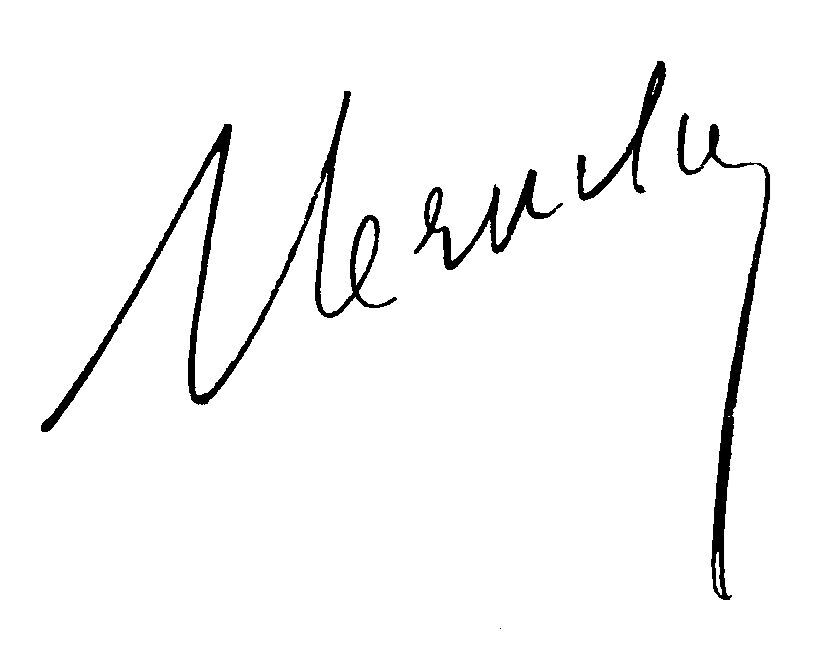
Signature of: jean baptiste cruchon